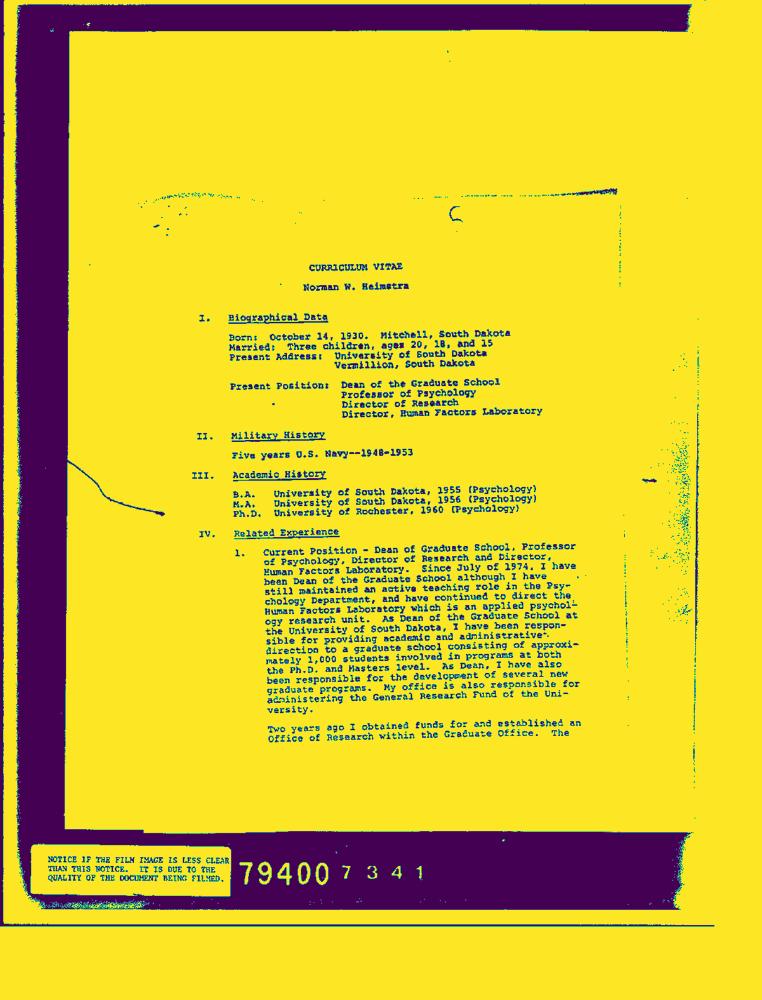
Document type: Resume-Doc